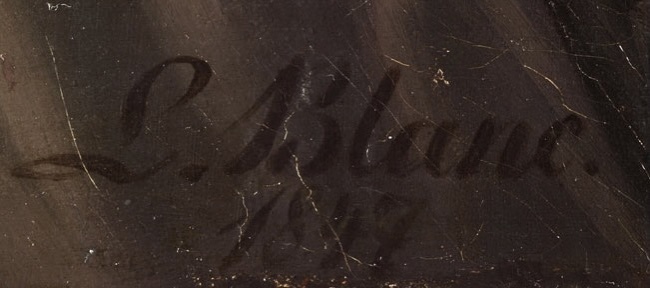
Signature of: louis ammy blanc